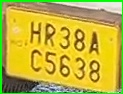
License plate number: HR 38AC 5638